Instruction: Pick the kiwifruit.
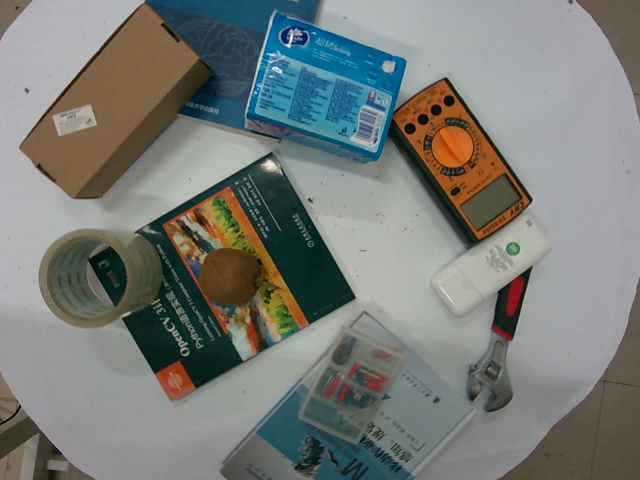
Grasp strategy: vertical